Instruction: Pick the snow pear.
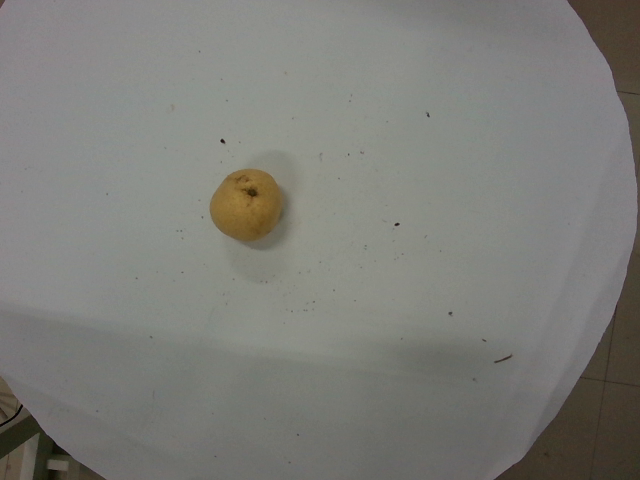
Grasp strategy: vertical